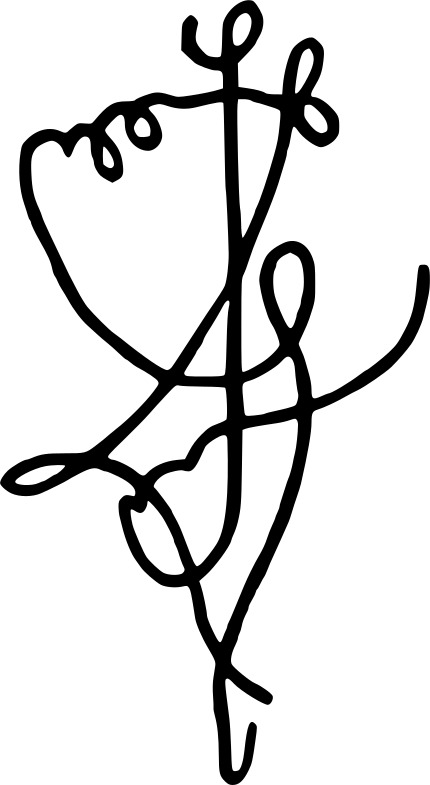
Signature of: ketevan the martyr